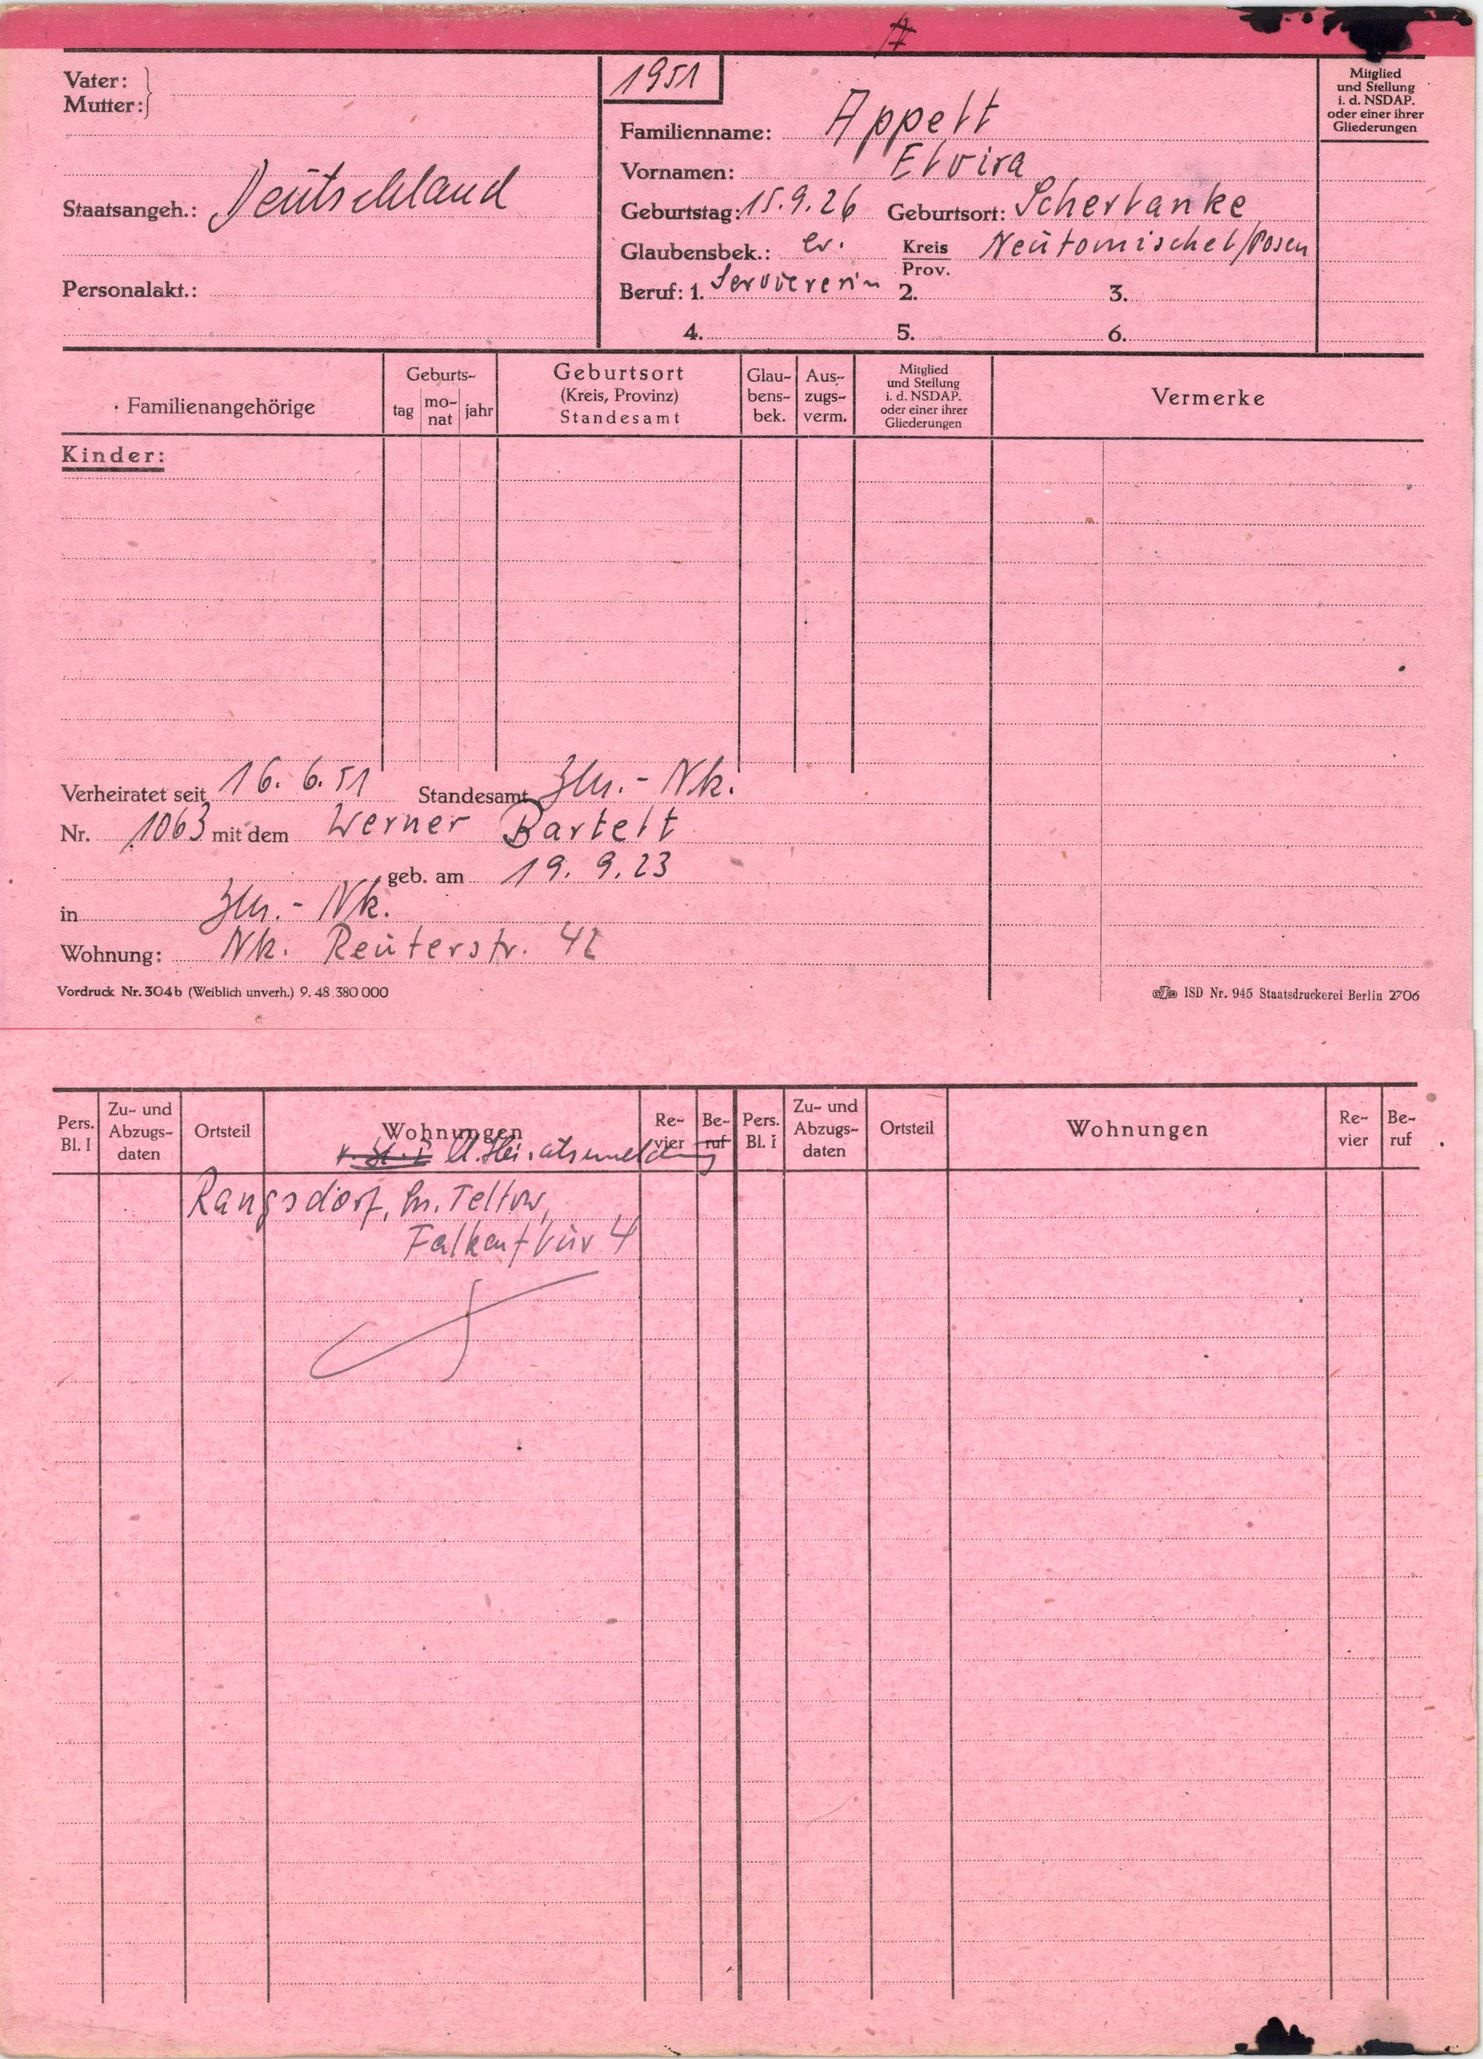
Appelt